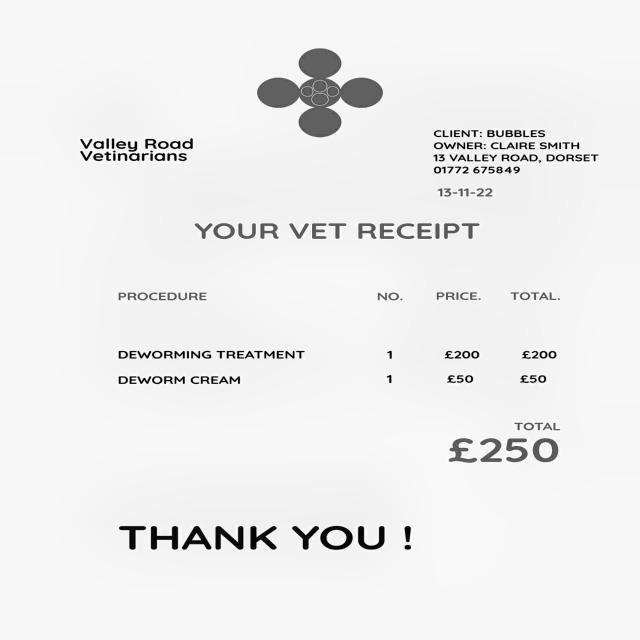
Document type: Invoice